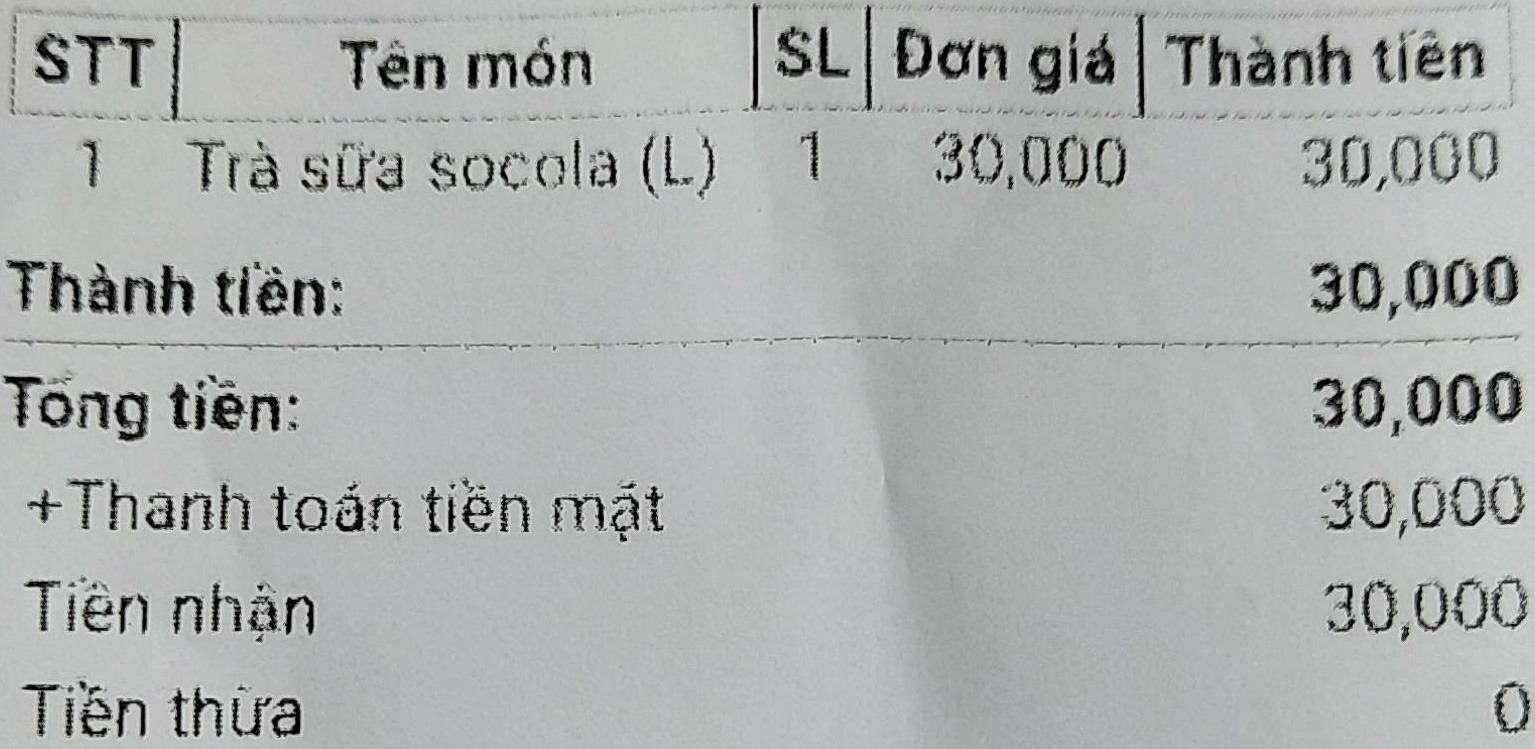
<table>
<tr>
<th>STT</th>
<th>Tên món</th>
<th>SL</th>
<th>Đơn giá</th>
<th>Thành tiền</th>
</tr>
<tr>
<td>1</td>
<td>Trà sữa socola (L)</td>
<td>1</td>
<td>30,000</td>
<td>30,000</td>
</tr>
</table>

Thành tiền: 30,000
Tổng tiền: 30,000
+Thanh toán tiền mặt 30,000
Tiền nhận 30,000
Tiền thừa 0